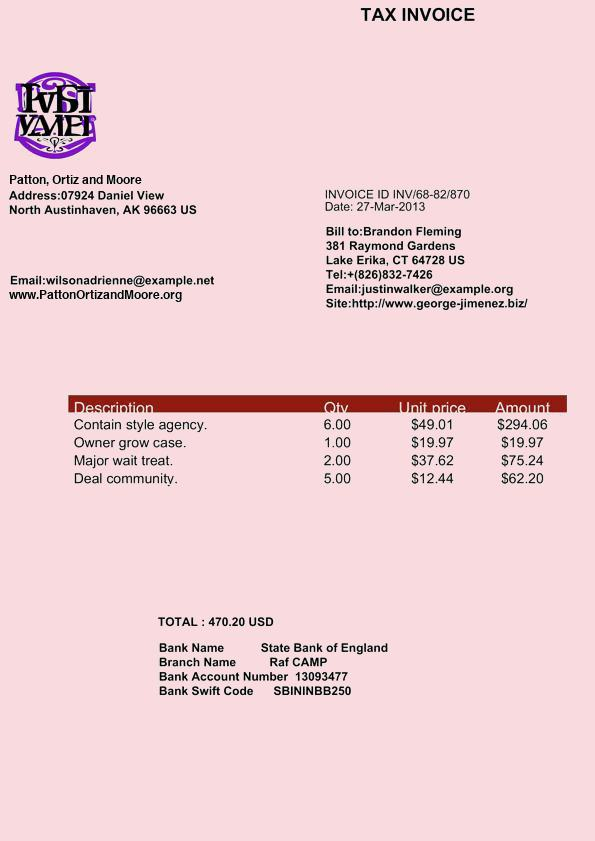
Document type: Invoice